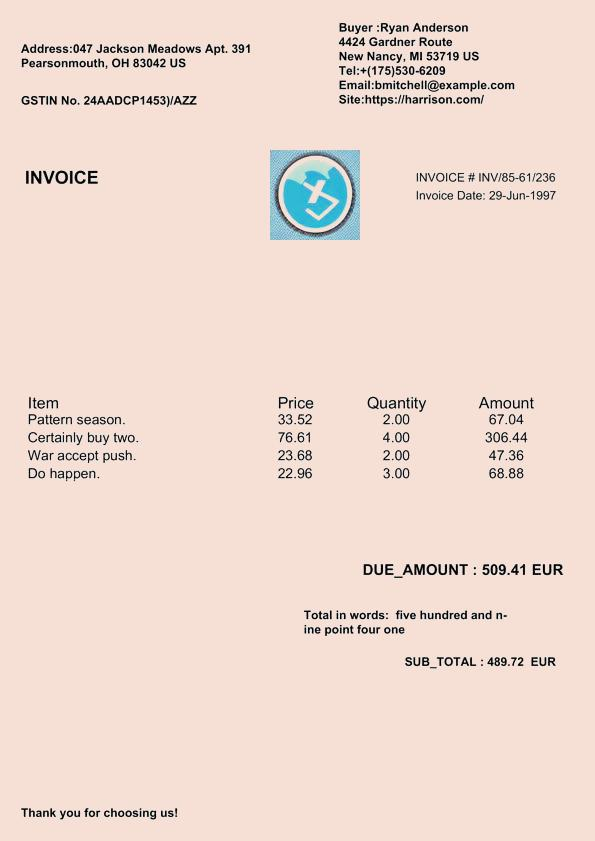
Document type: Invoice